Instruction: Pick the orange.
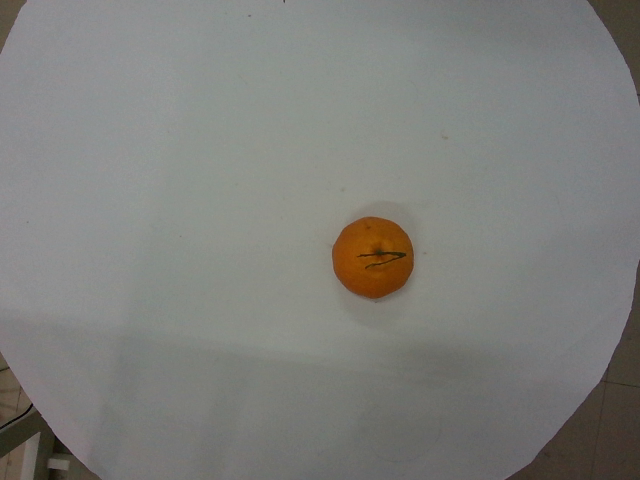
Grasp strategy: vertical